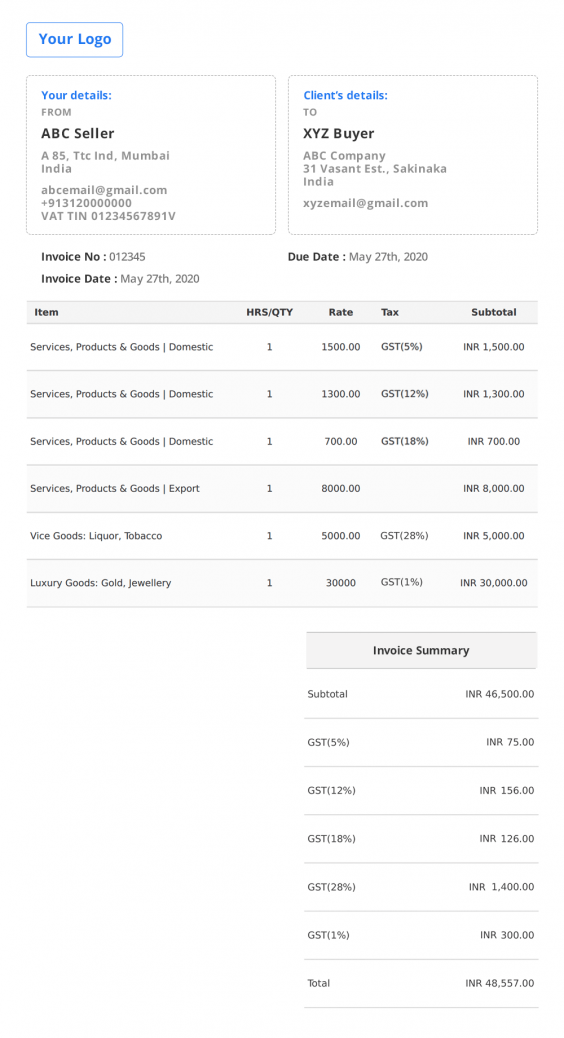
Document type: Invoice